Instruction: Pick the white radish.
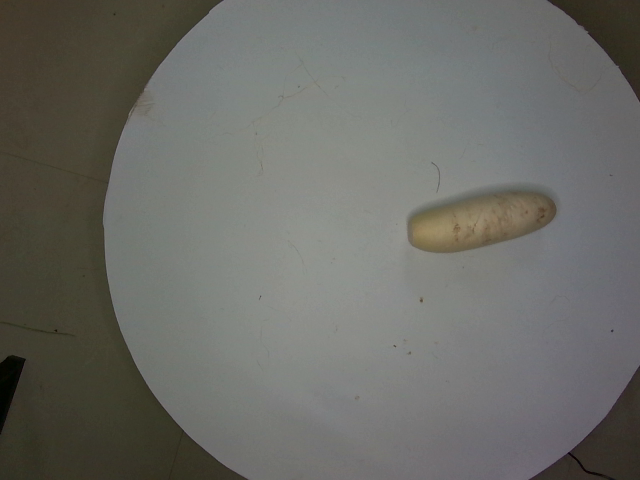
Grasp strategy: vertical